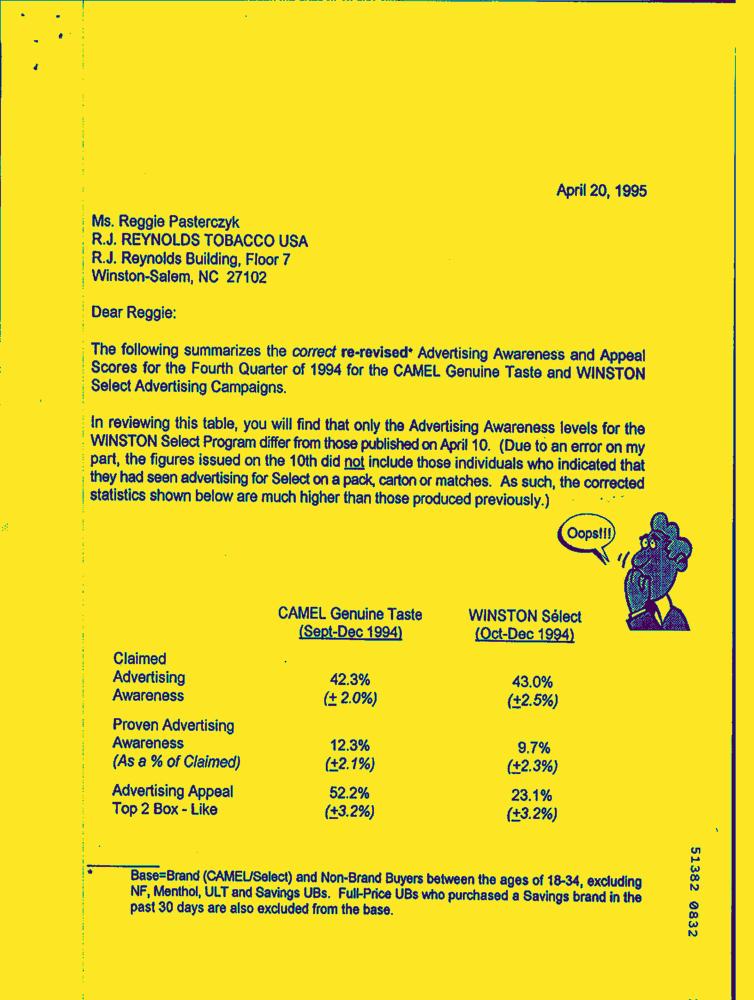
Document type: Letter-Doc